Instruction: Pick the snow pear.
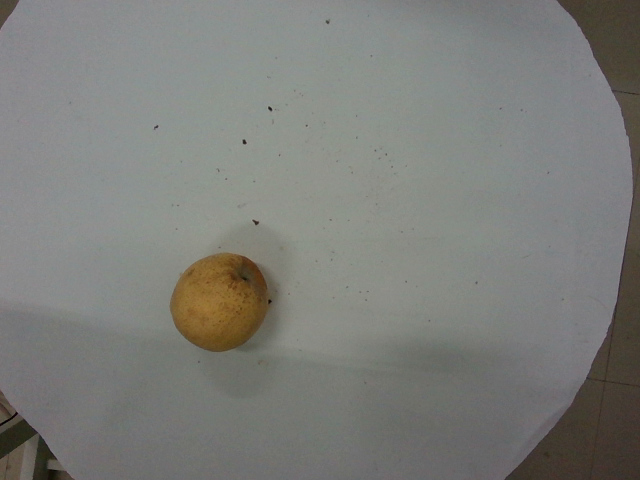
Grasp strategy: vertical